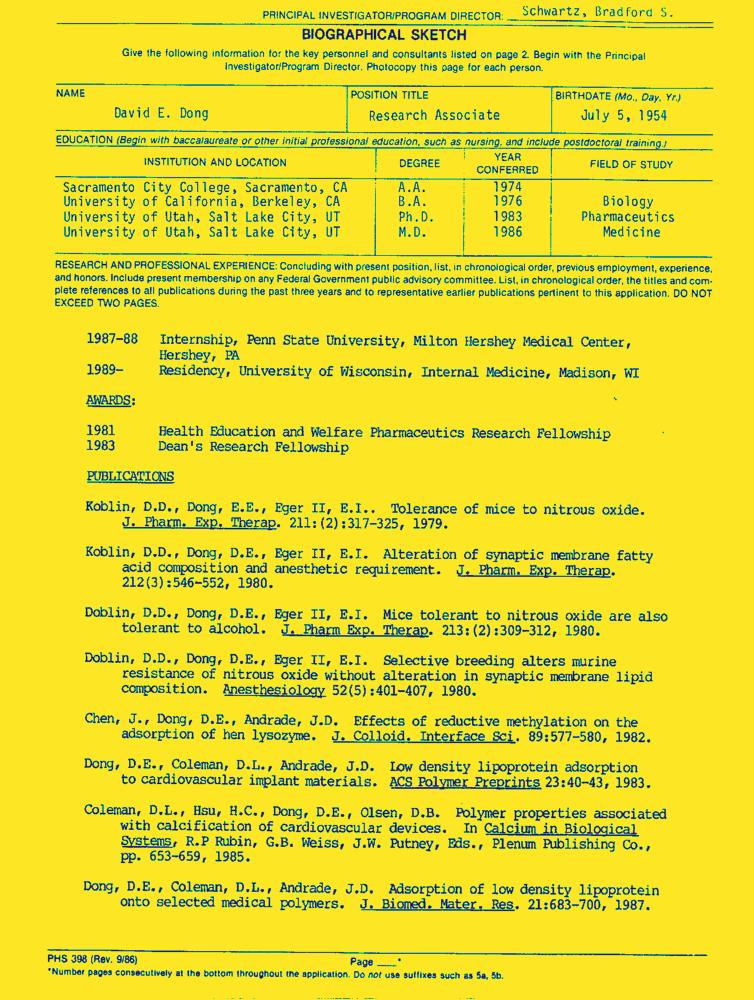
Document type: Resume-Doc